Retrieve the amount in words, amount in figures, name of the payee, date on the cheque, and the bank name from the image.
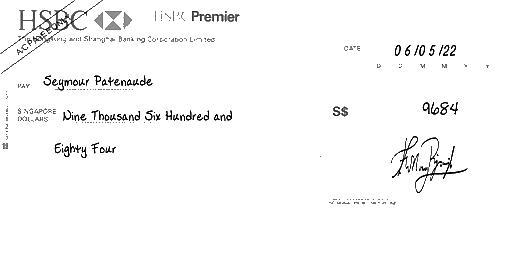
amt_in_words: Nine Thousand Six Hundred and Eighty Four
amt_in_figures: 9684
payee_name: Seymour Patenaude
bank_name: HSBC
cheque_date: 06/05/22